Question: What is the potential diagnosis?
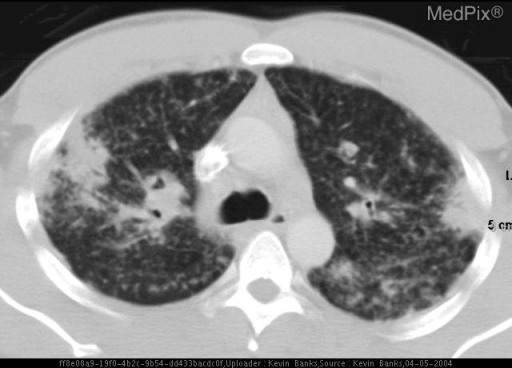
Answer: The possible diagnosis includes Sarcoid
Lymphoma
Lymphangitic Carcinomatosis.